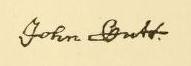
Signature of: john cutt